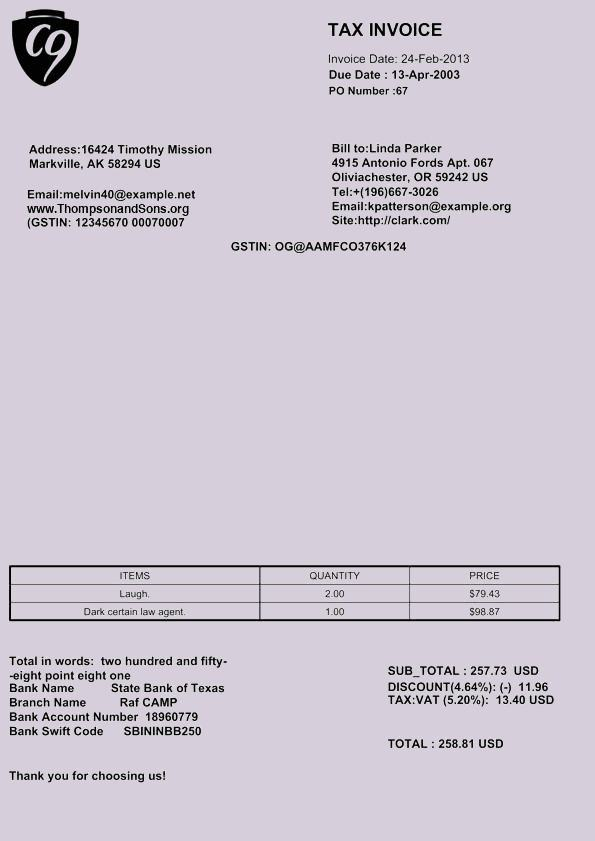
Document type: Invoice